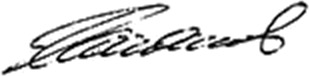
Signature of: petr khomyakov